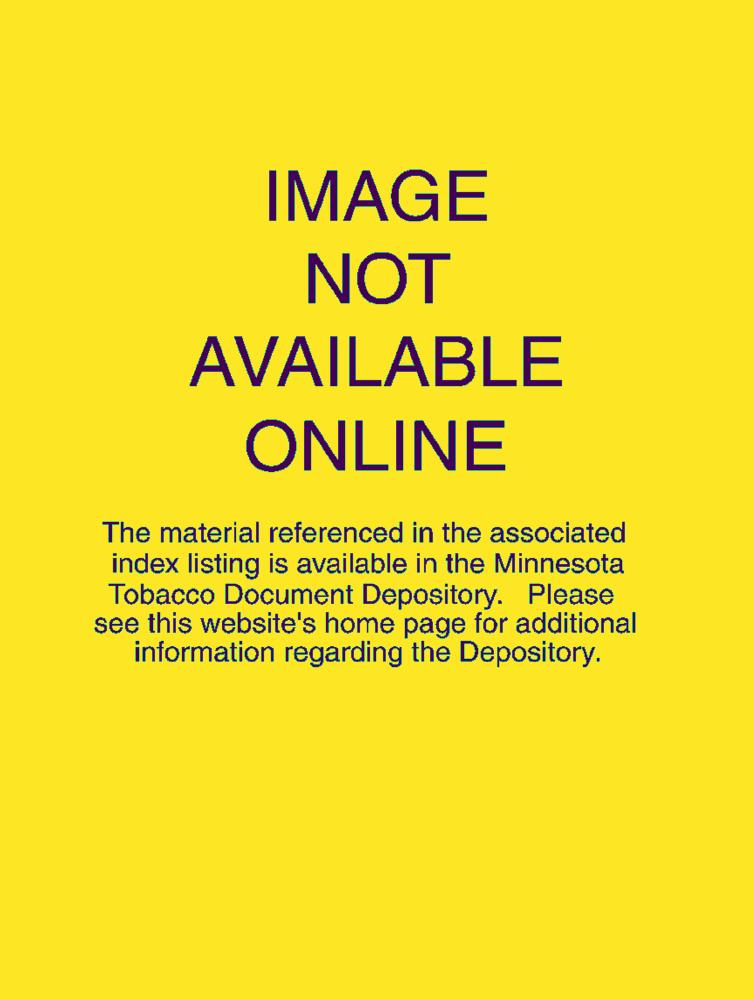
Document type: AD